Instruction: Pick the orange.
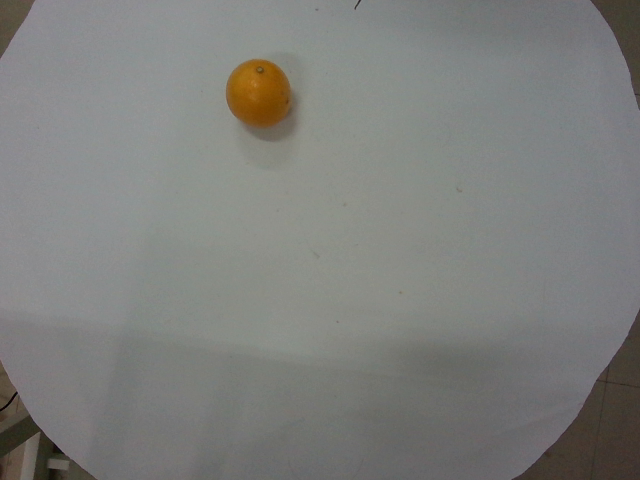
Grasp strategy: vertical